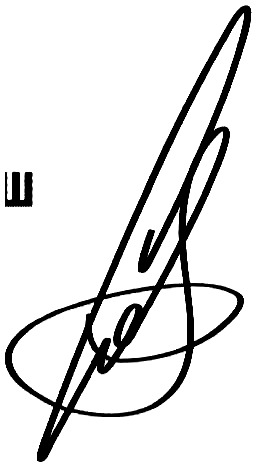
Signature of: sergey sobyanin